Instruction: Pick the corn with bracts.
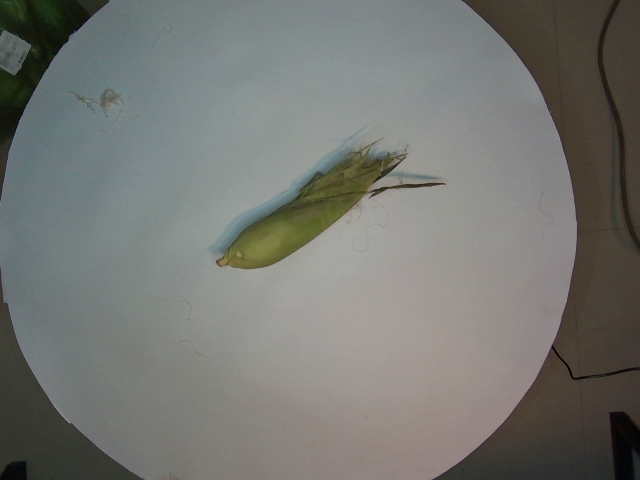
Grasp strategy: vertical